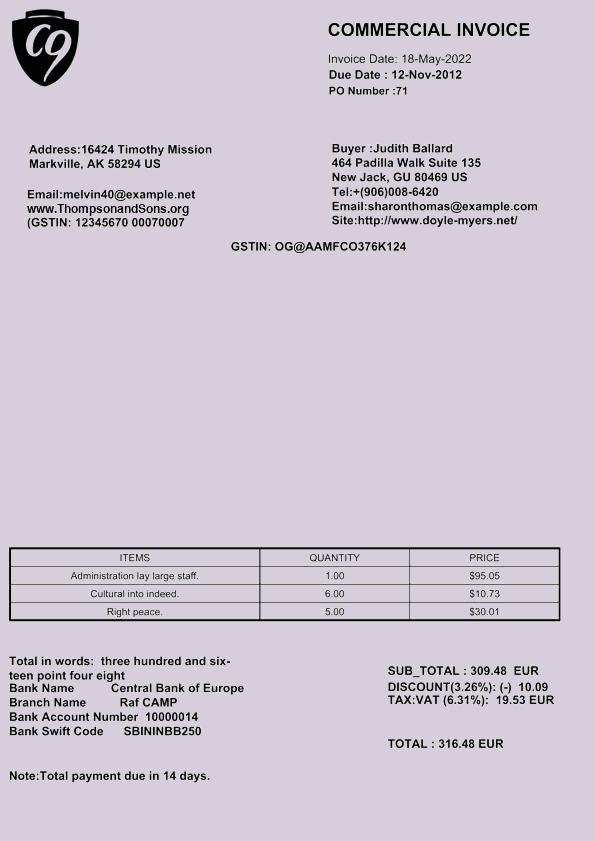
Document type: Invoice